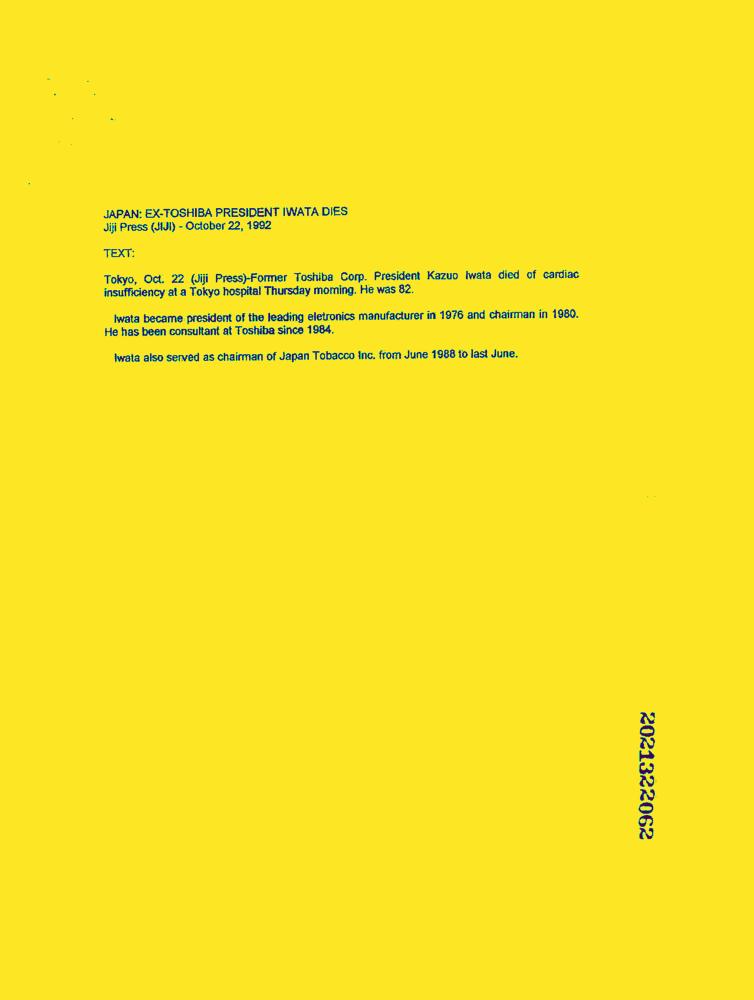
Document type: News-Article